Question: What was observed in the imaging?
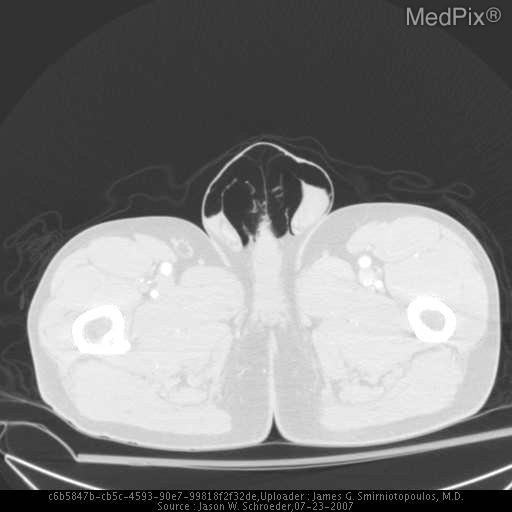
Answer: The imaging shows Pnsuemoscrotum (air in scrotal sac) is present, as well as diffuse subcutaneous emphysema extending along the patient's entire left side.  Numerous left-sided rib fractures, left-sided pneumothorax and chest tube are present (not shown). Pneumoscrotum.